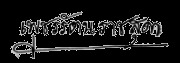
Signature of: bejaratana rajasuda of thailand